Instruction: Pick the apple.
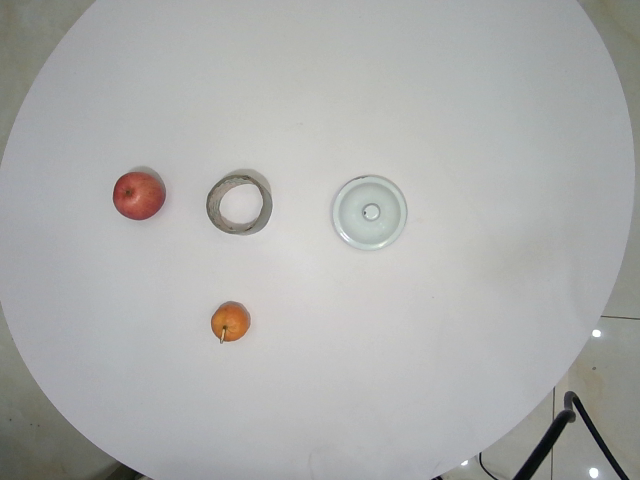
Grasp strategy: vertical